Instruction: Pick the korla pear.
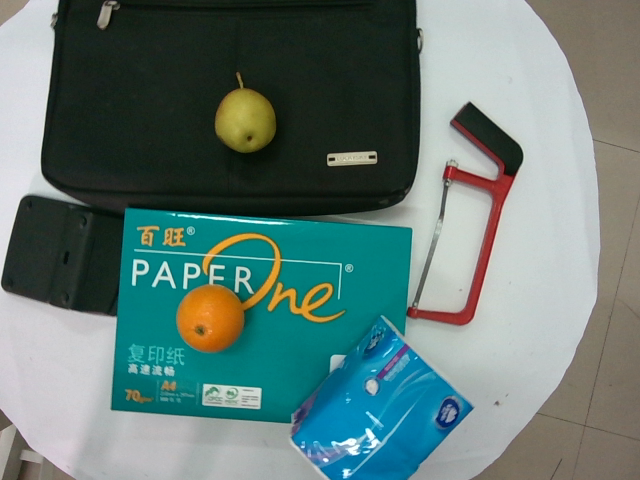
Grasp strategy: vertical